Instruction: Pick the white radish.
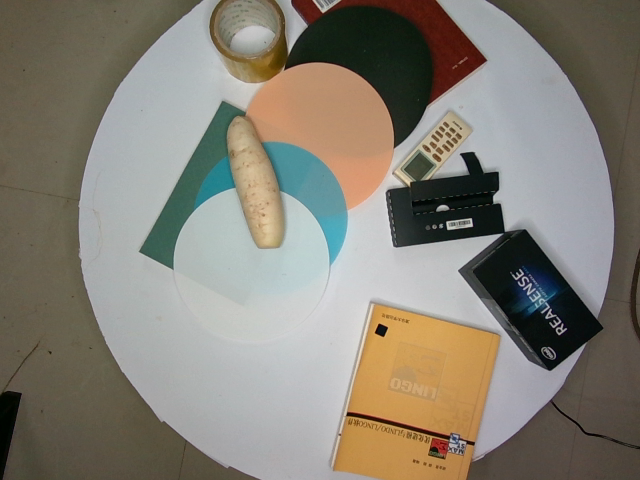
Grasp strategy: vertical